Question: How is the property described in the document?
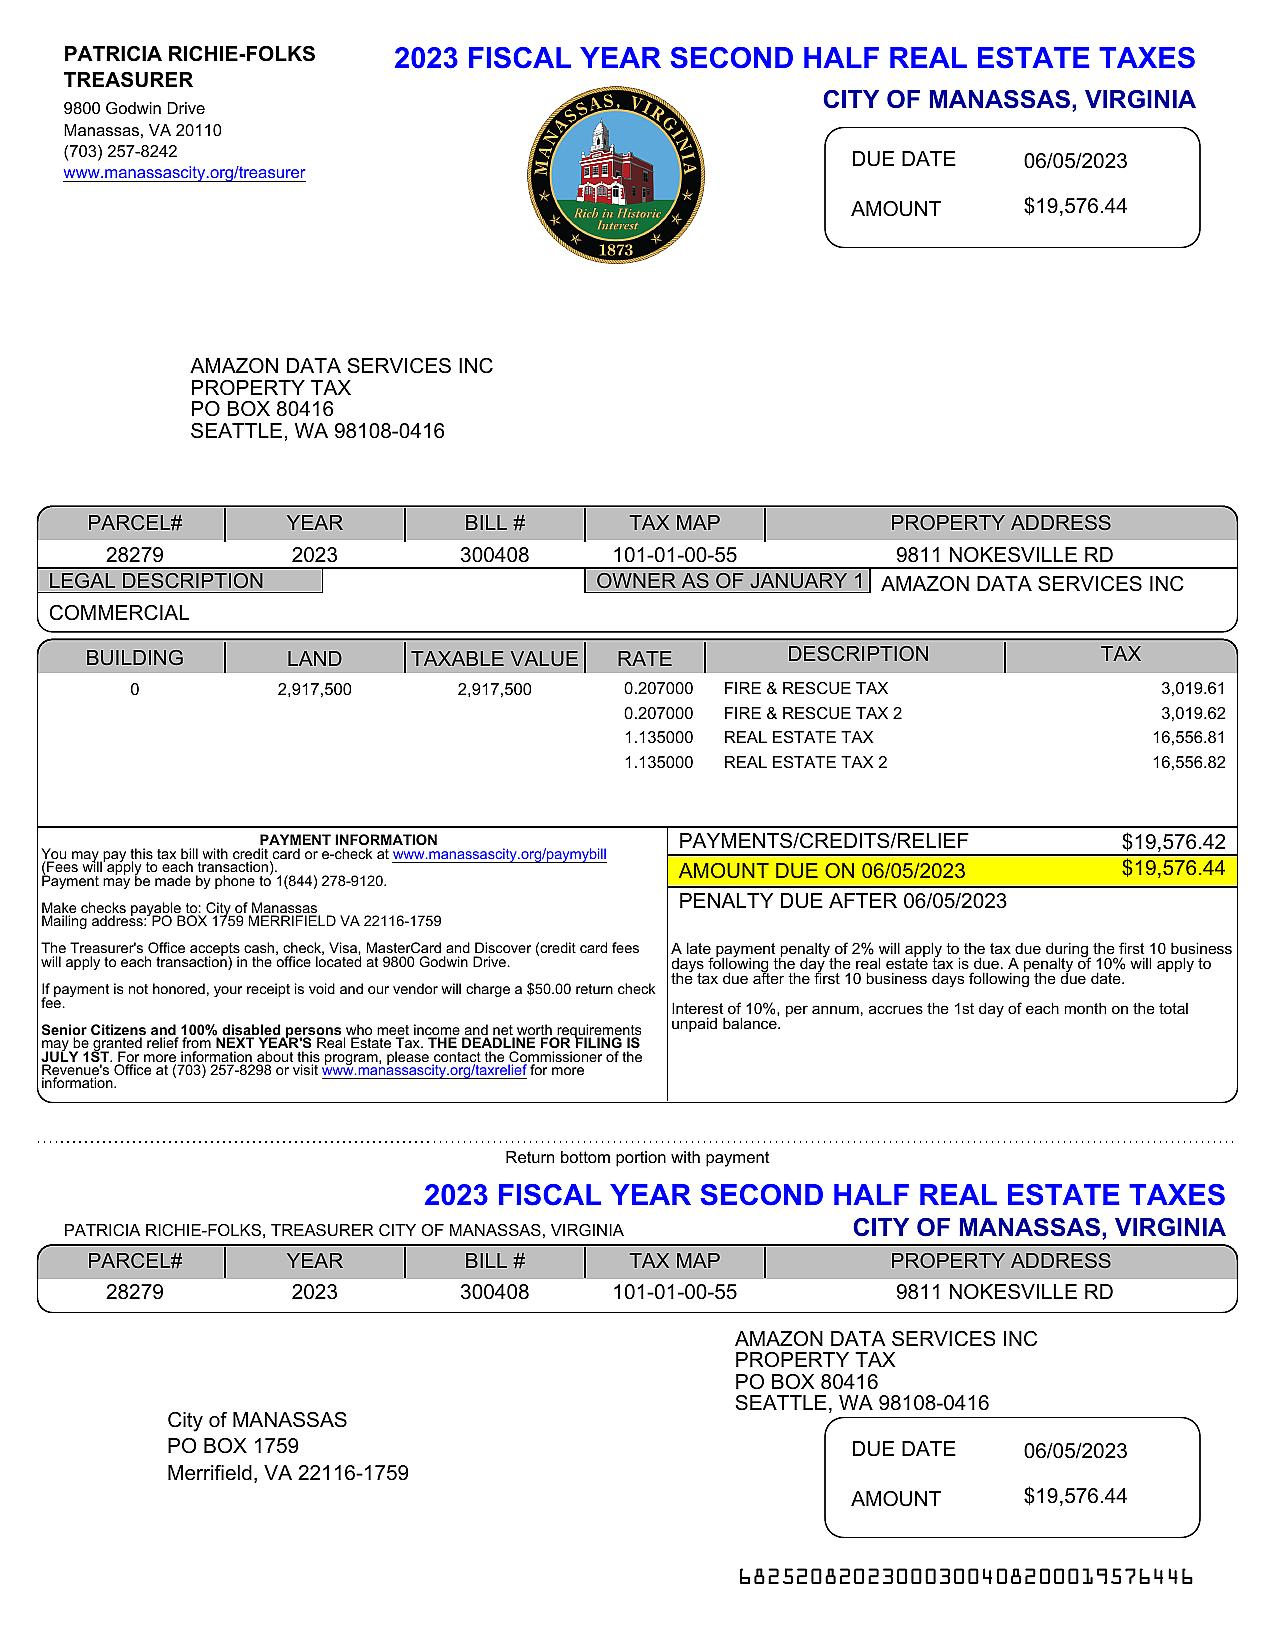
Answer: "COMMERCIAL"